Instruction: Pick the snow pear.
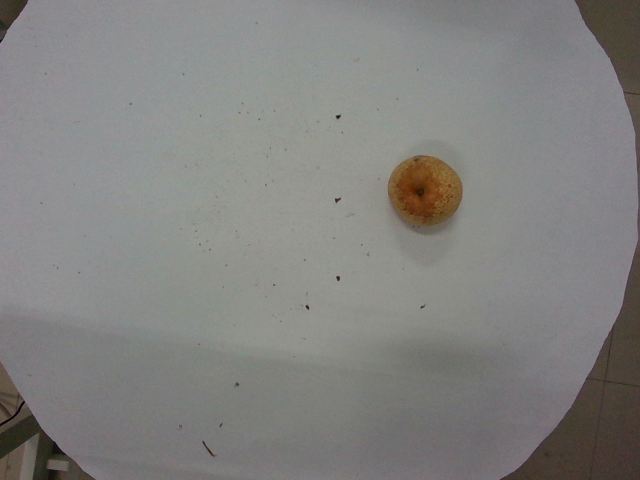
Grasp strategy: vertical